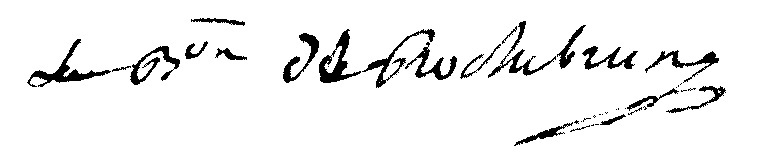
Signature of: amable de brugier de rochebrune